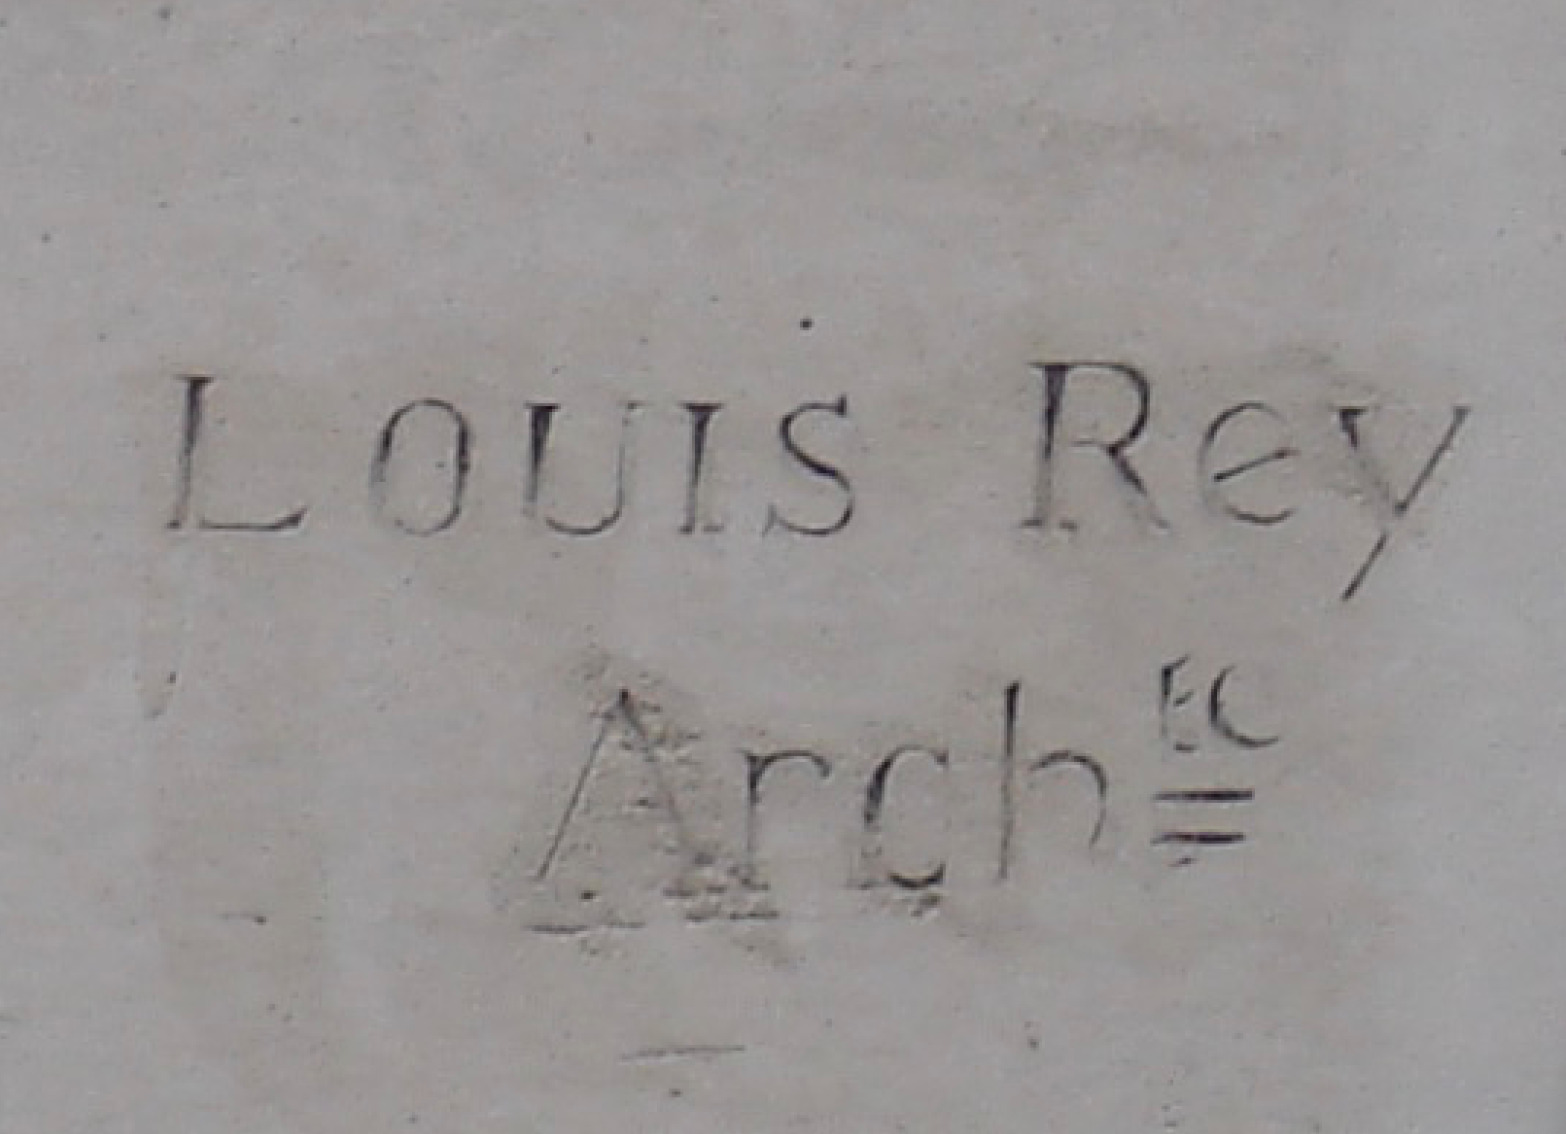
Signature of: louis rey